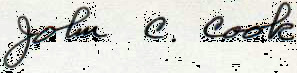
Signature of: john call cook